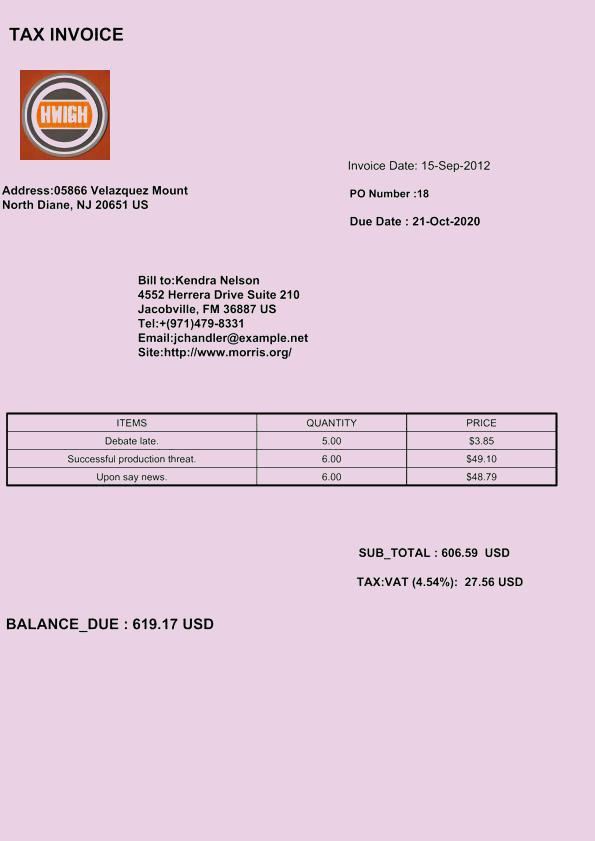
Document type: Invoice